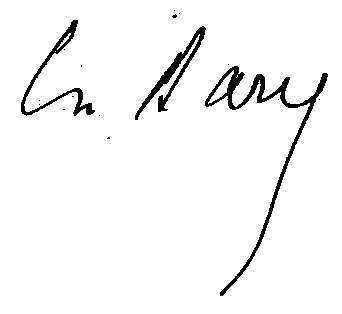
Signature of: charles baret